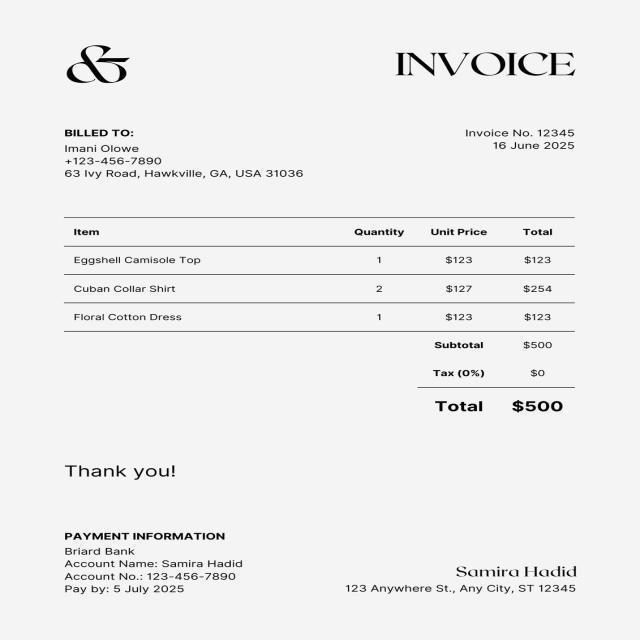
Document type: Invoice